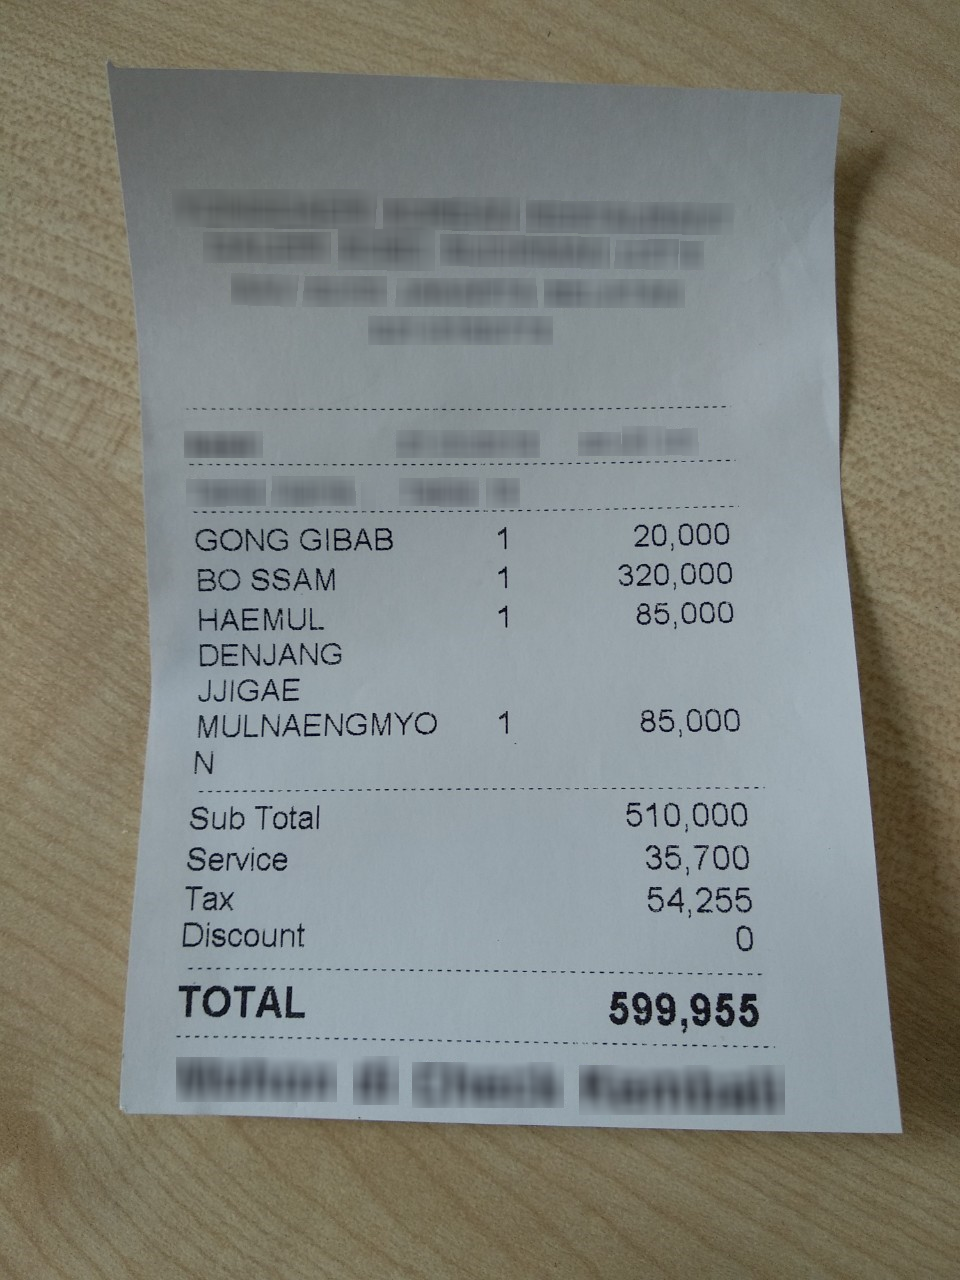
Extraction:
receipt: line_items: name: GONG GIBAB
price: 20,000
qty: 1
name: BO SSAM
price: 320,000
qty: 1
name: HAEMUL DENJANG JJIGAE
price: 85,000
qty: 1
name: MULNAENGMYO N
price: 85,000
qty: 1
subtotal: 510,000
tax: 54,255
service: 35,700
total: 599,955